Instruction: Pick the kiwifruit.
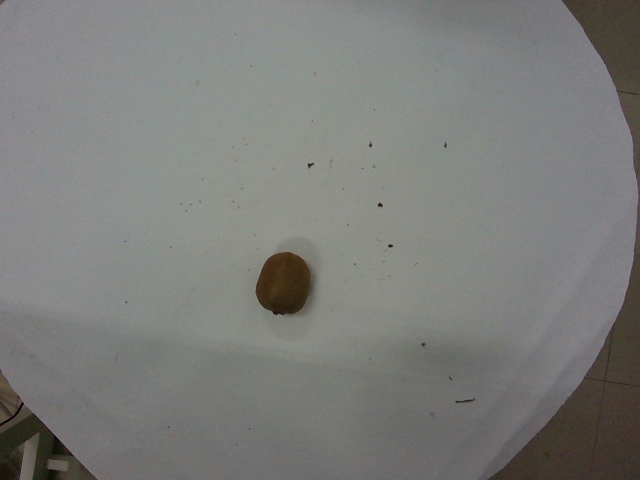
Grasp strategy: vertical